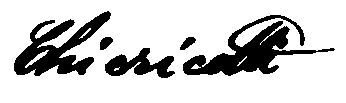
Signature of: paul chiericotti